Question: What are the imaging findings?
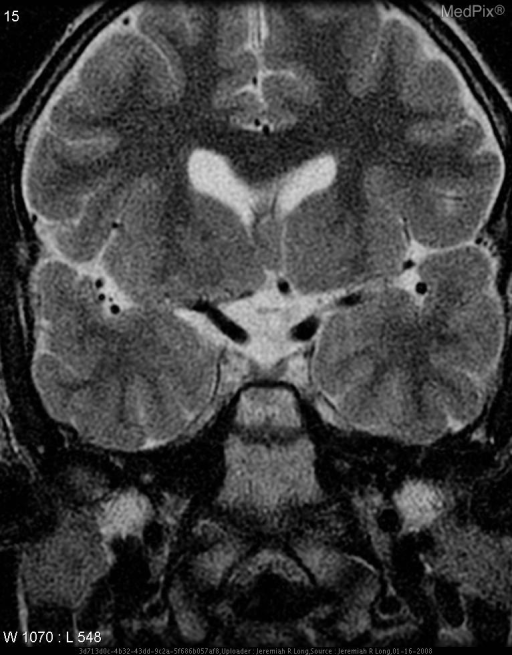
Answer: The imaging shows An axial T2 image through the mid brain demonstrates absence of the septum pellucidum.  Coronal T2 images also demonstrate absence of the septum pellucidum as well as hypoplasia of the optic tracts, chiasm and optic nerves. No other abnormalities were present. Axial T2 image through the mid brain demonstrates absence of the septum pellucidum. Coronal T2 images again demonstrate absence of the septum pellucidum as well as hypoplasia of the optic tracts, chiasm and nerves..